Question: By what date must an appeal be filed according to the document?
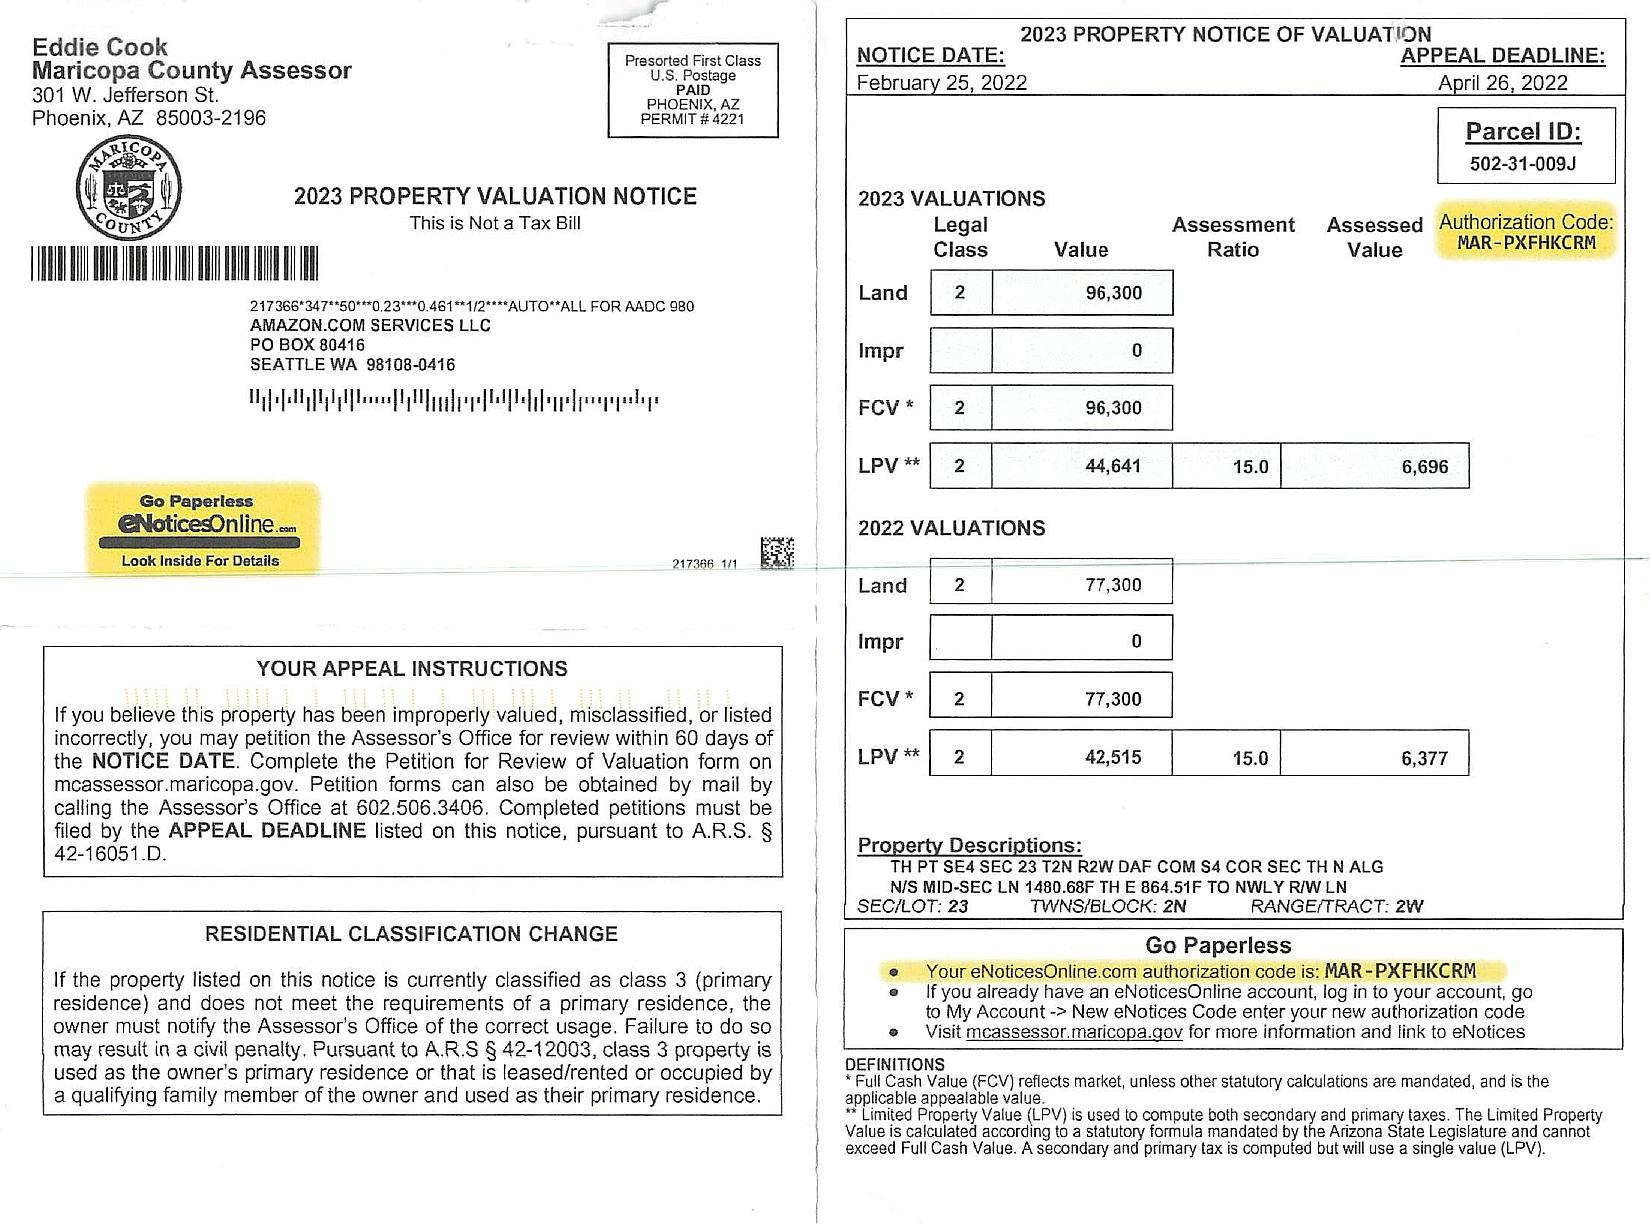
Answer: "26-Apr-22"